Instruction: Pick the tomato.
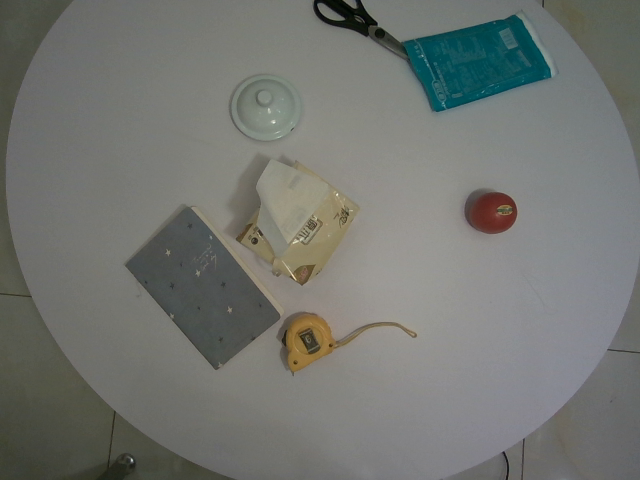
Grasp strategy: vertical